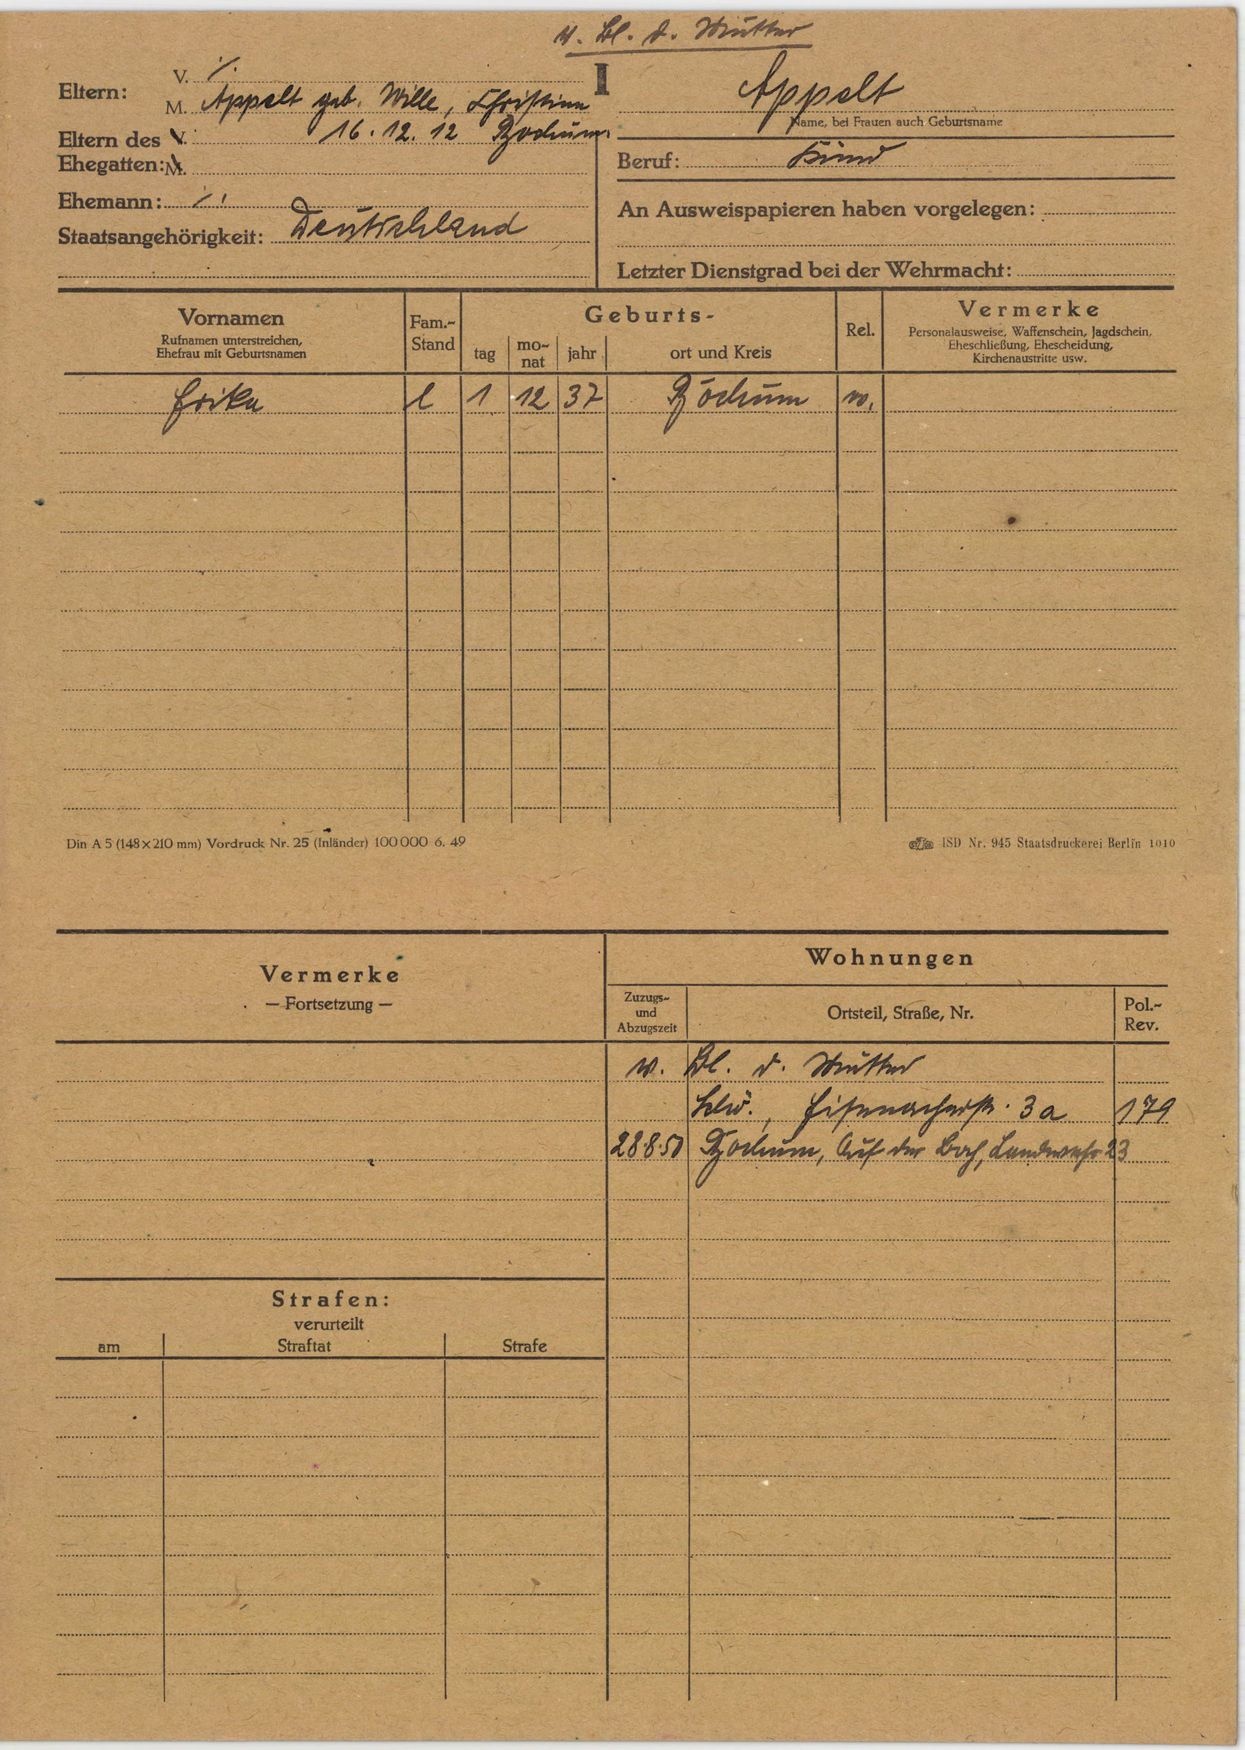
Appelt